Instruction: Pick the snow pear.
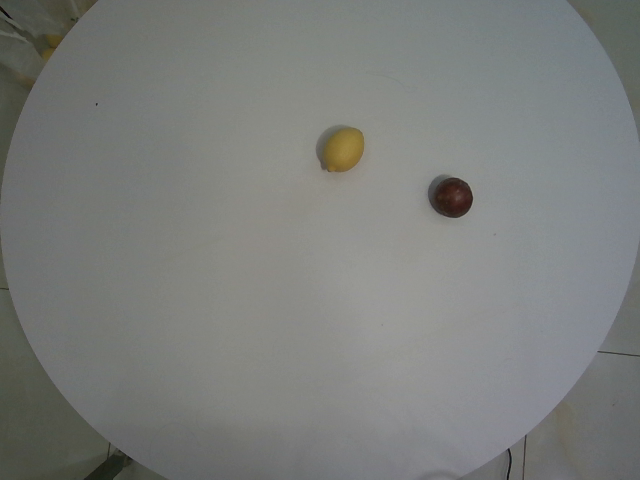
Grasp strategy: vertical